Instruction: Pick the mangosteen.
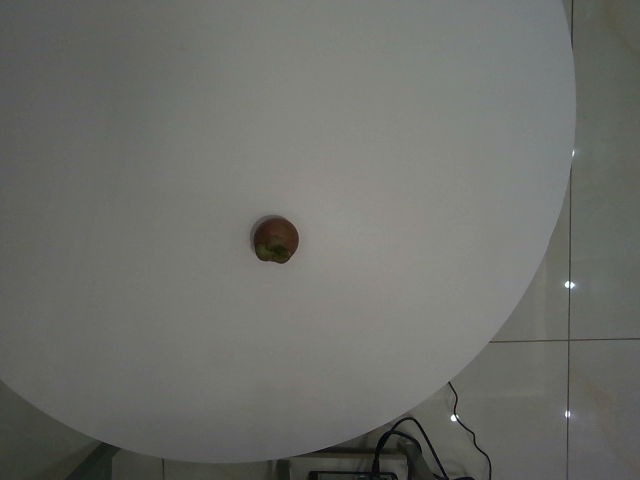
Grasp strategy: vertical